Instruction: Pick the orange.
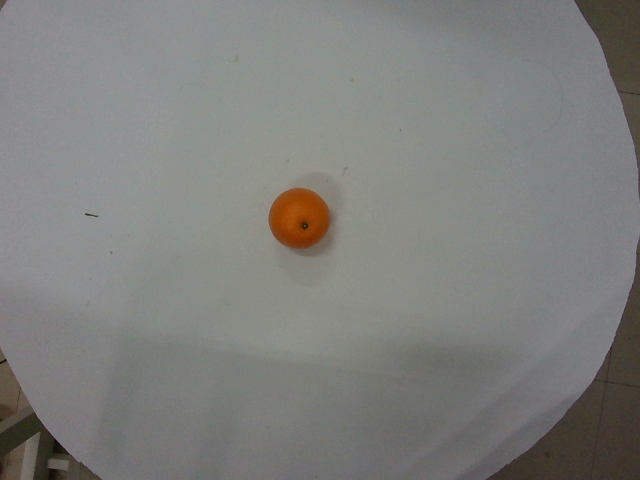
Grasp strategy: vertical